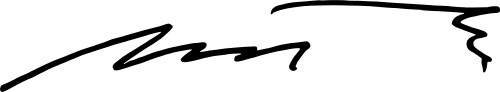
Signature of: nils torvalds